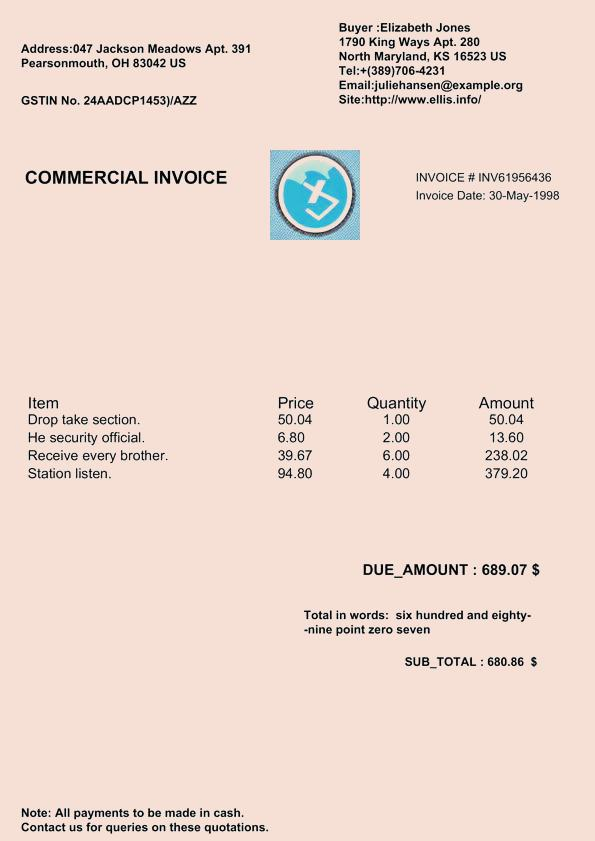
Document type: Invoice